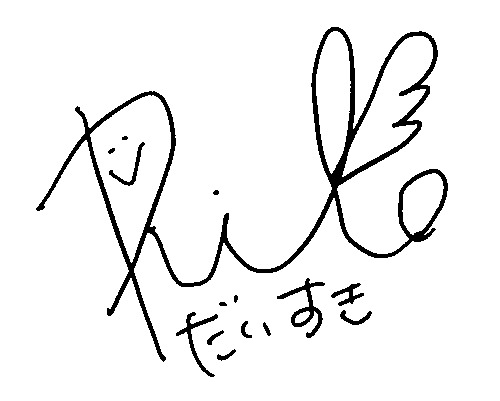
Signature of: riko kasumi